Question: Talk about the condition:
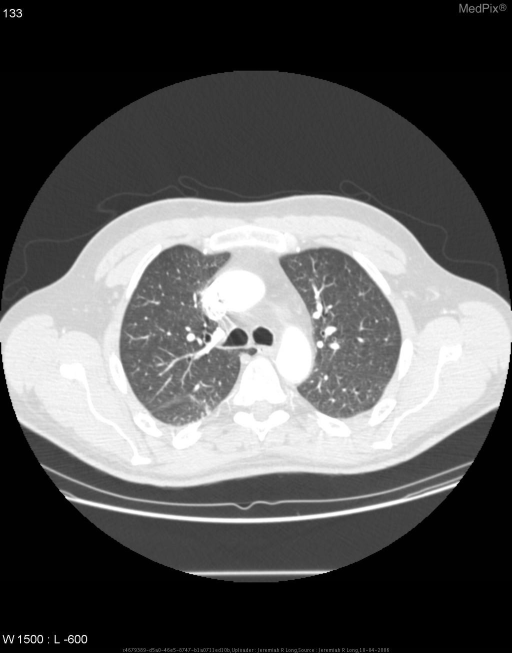
Answer: The disease is discussed as: The azygous fissure is a common variant, occurring in about 1% of the population.  It occurs from the failure of normal migration of the azygous vein from the chest wall to its usual location.  The resulting fissure is caused by the invagination of both the visceral and parietal pleura.  There is still normal architecture, vascular, and bronchial supply to this region of lung.